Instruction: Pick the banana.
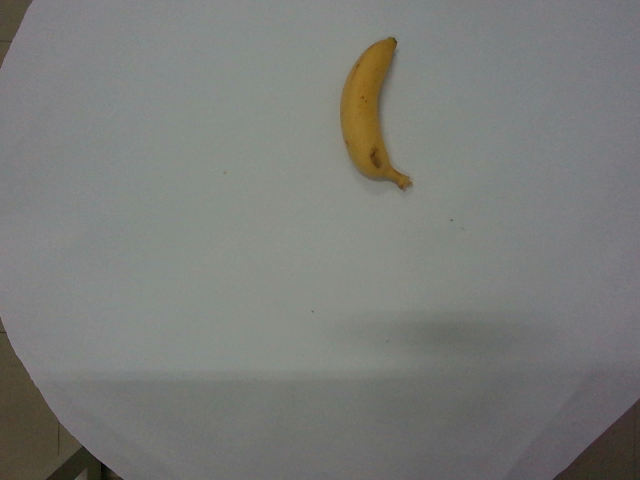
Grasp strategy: vertical